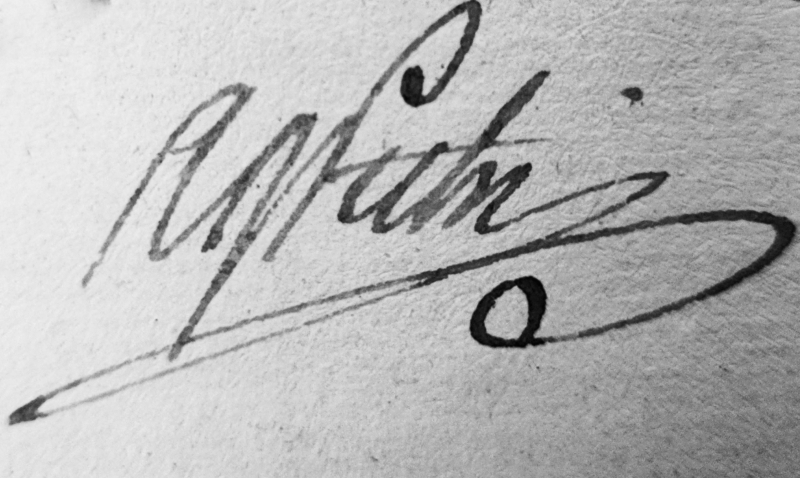
Signature of: pierre barthélémy de nogaret